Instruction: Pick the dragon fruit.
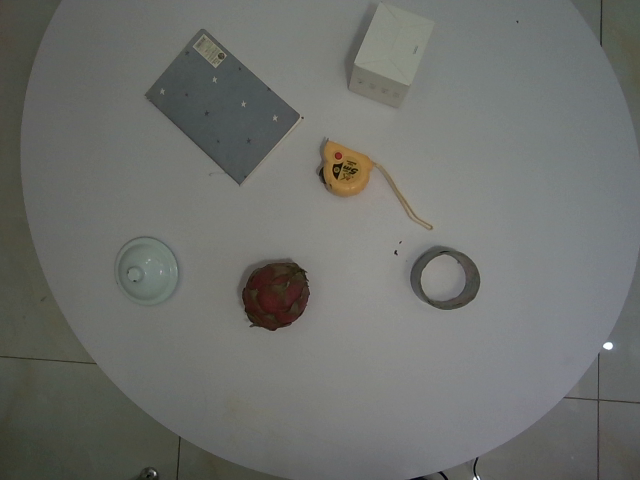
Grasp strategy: vertical